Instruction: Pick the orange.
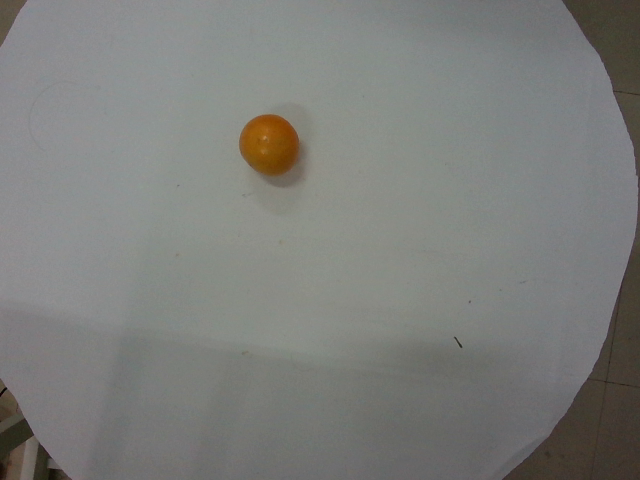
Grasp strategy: vertical